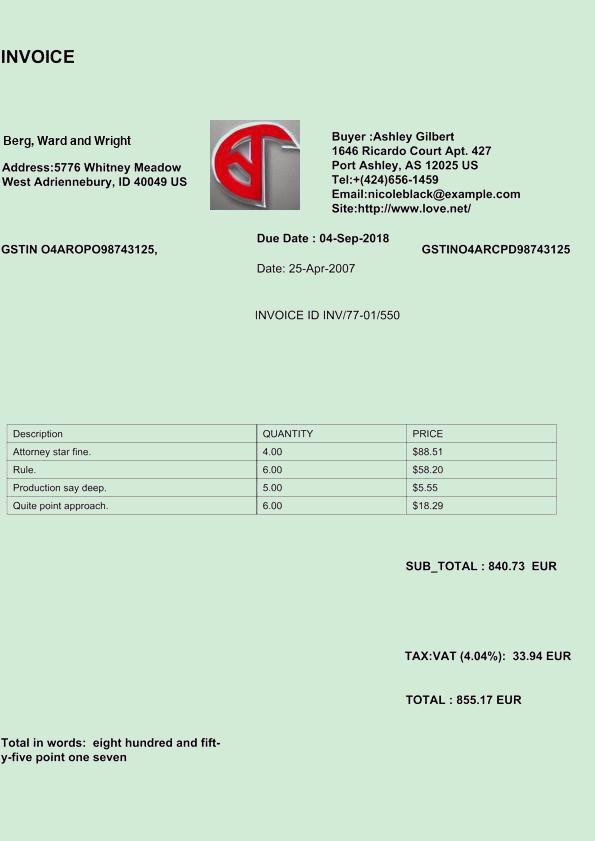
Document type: Invoice